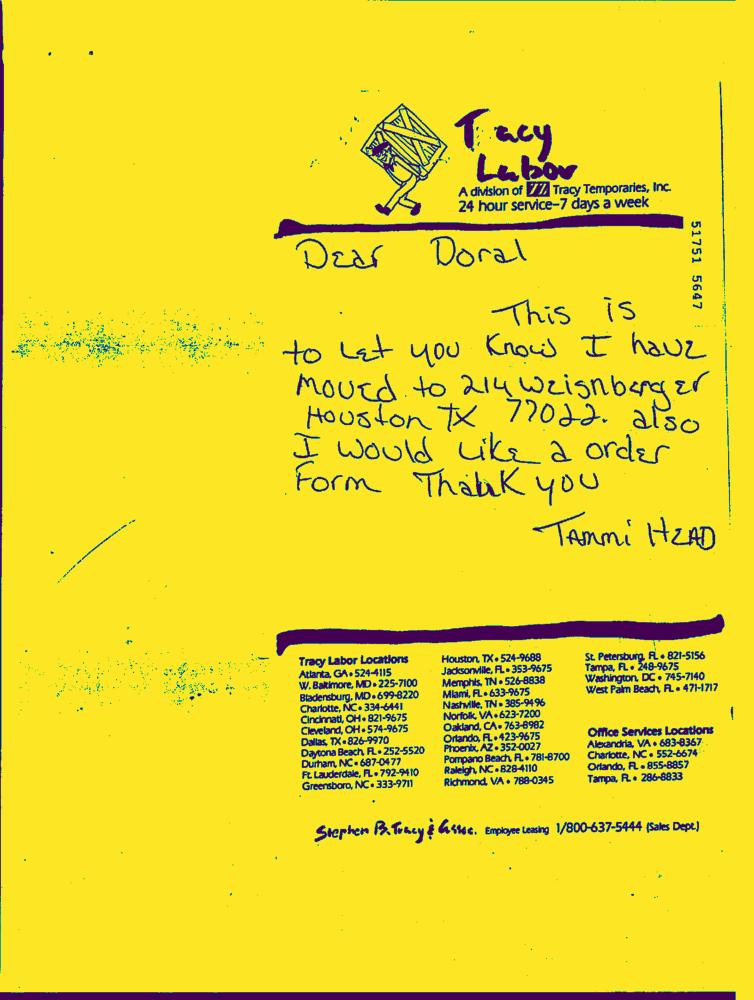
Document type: Hand-Written